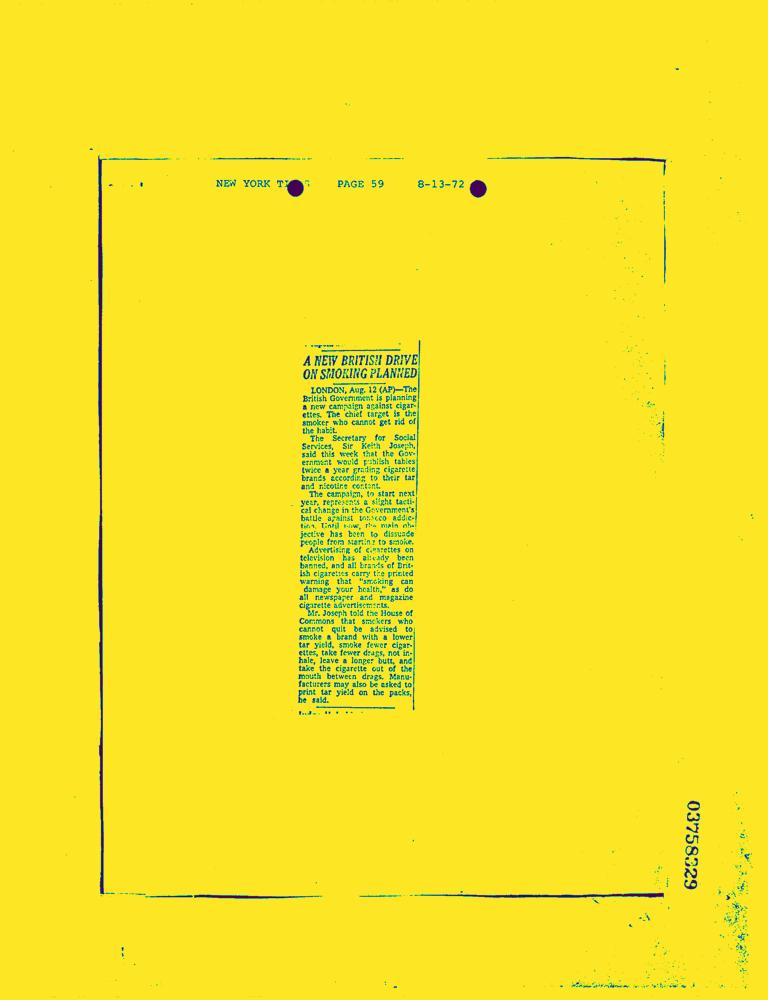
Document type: News-Article